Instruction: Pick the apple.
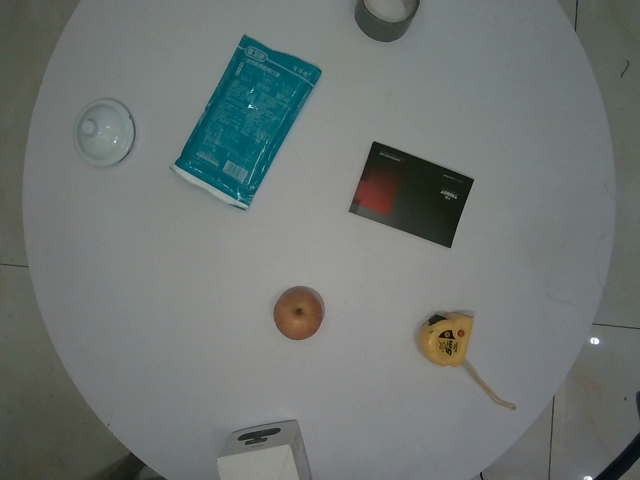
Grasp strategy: vertical